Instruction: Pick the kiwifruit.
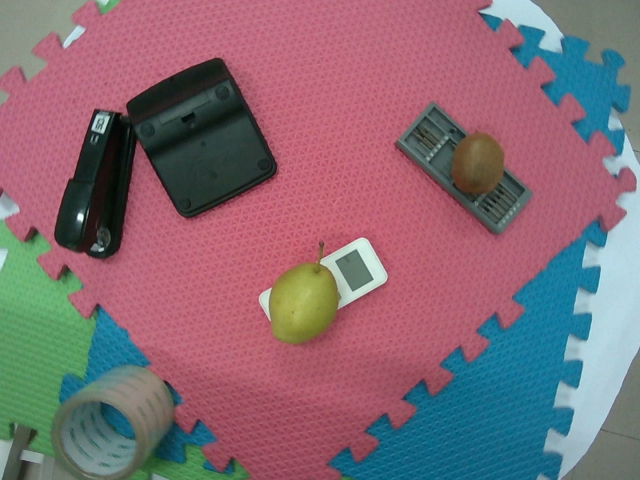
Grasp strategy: vertical